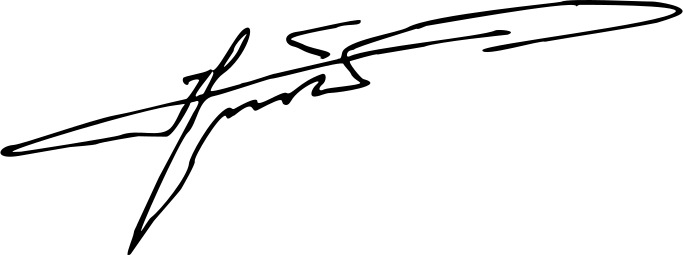
Signature of: mirosław hermaszewski